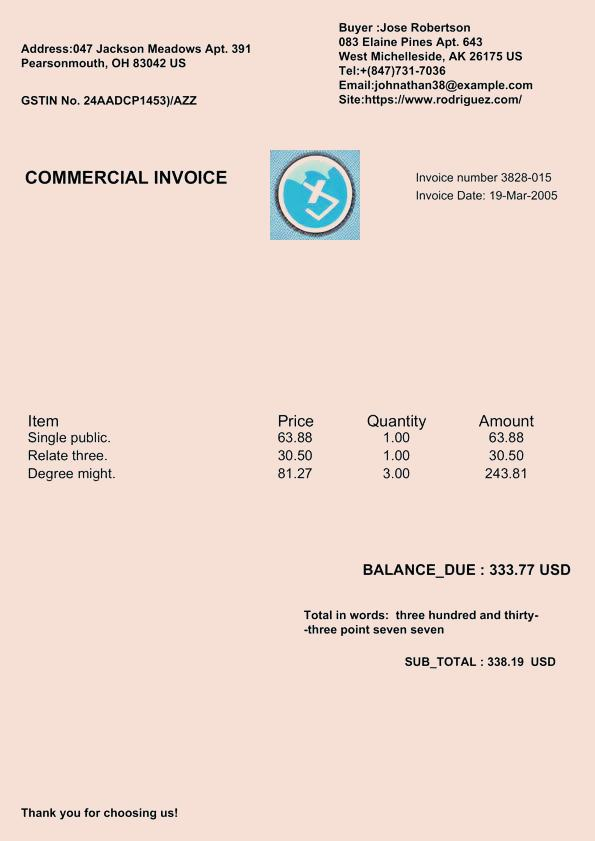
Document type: Invoice